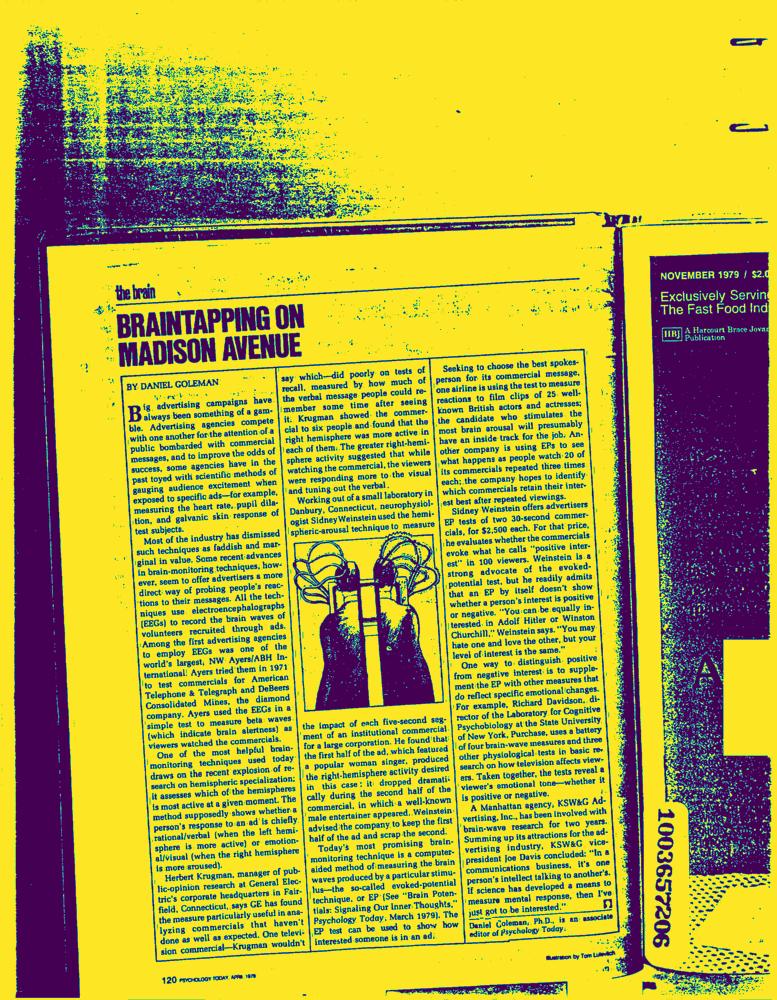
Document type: News-Article